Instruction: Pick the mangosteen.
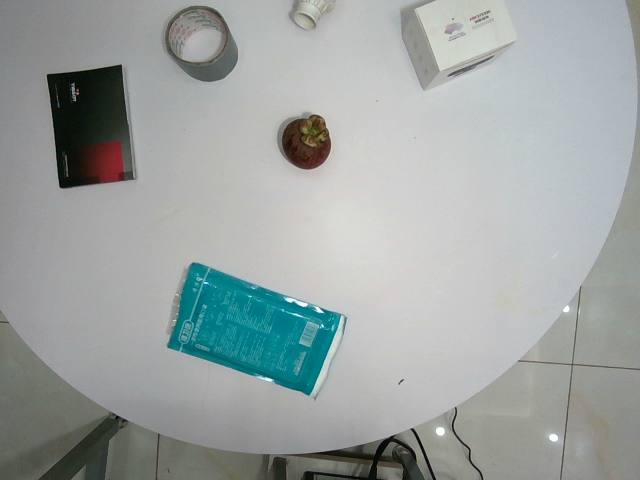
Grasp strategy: vertical